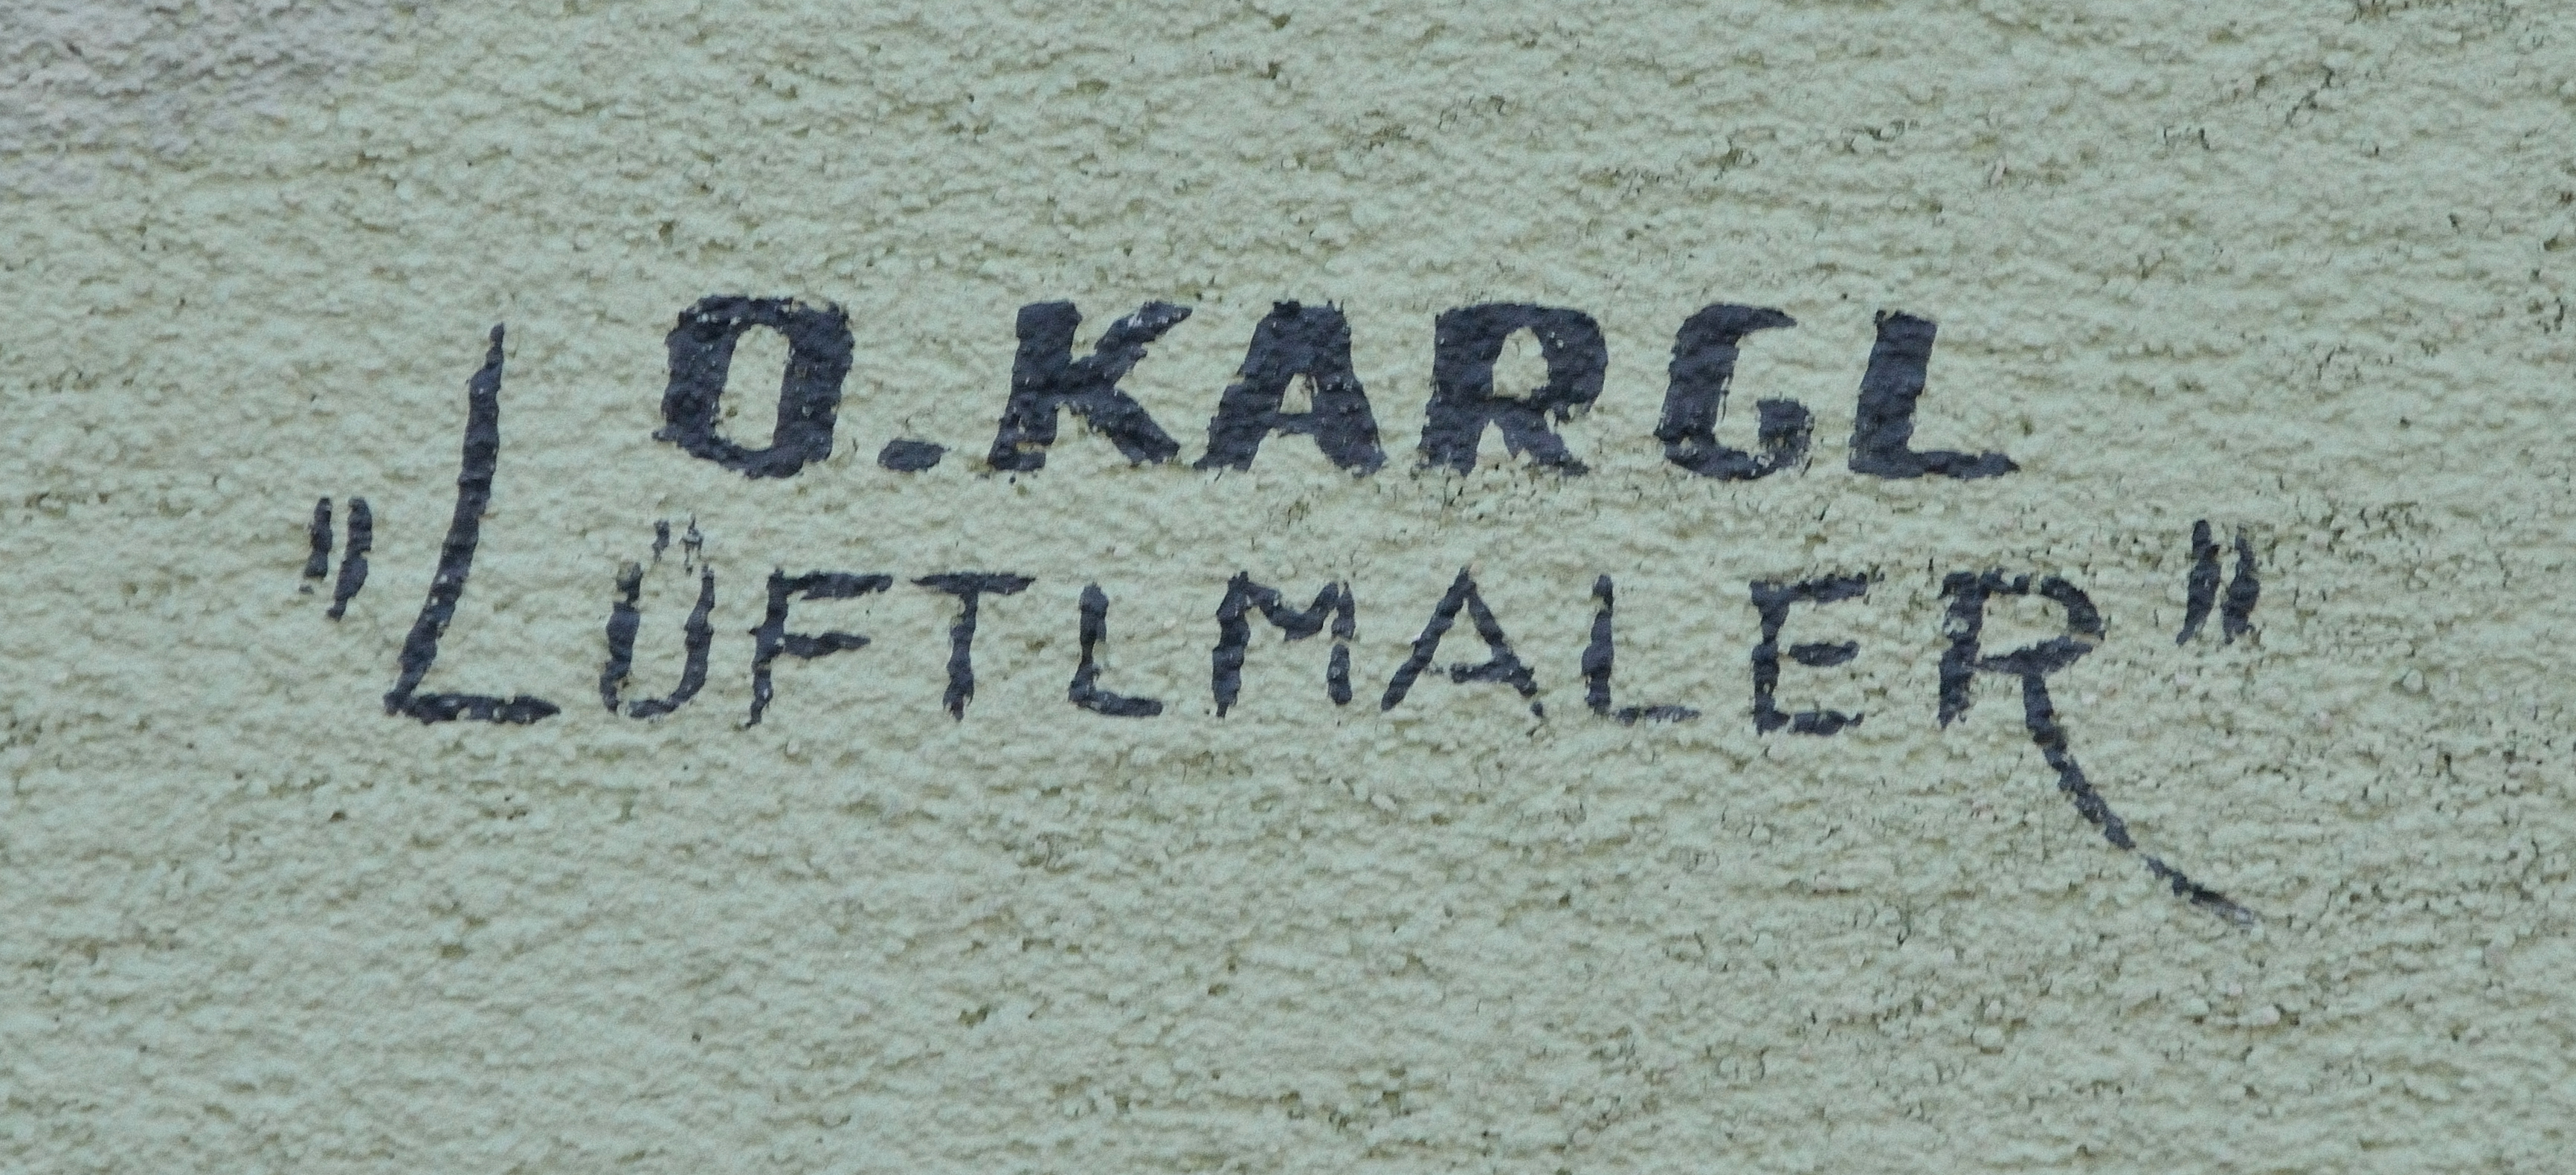
Signature of: otto kargl